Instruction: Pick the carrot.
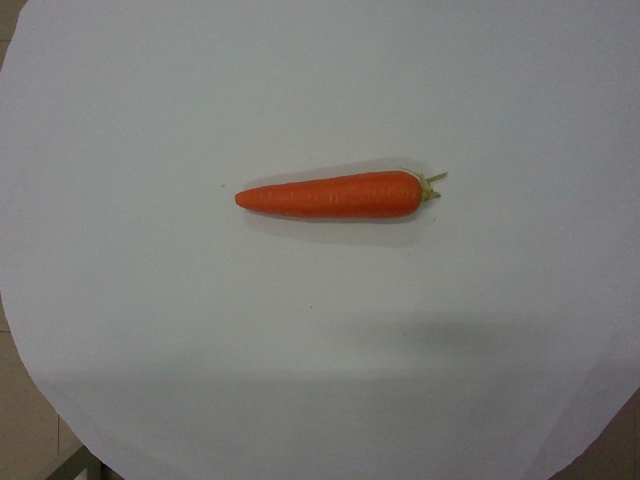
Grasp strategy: vertical